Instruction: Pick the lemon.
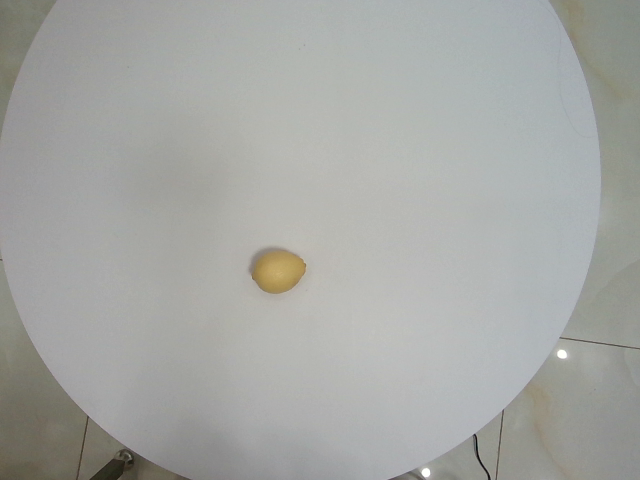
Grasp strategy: vertical